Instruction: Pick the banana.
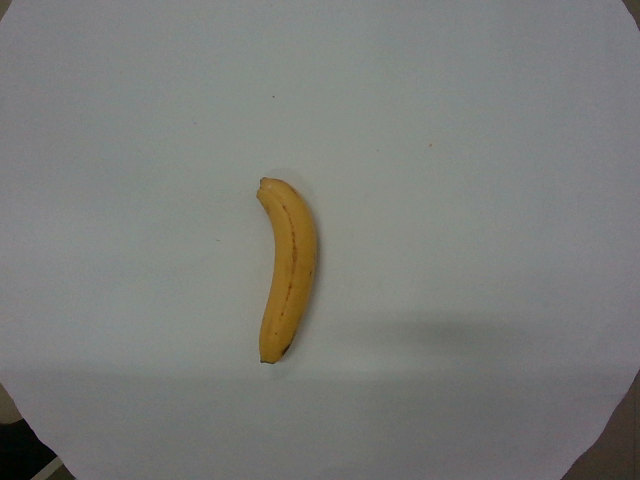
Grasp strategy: vertical